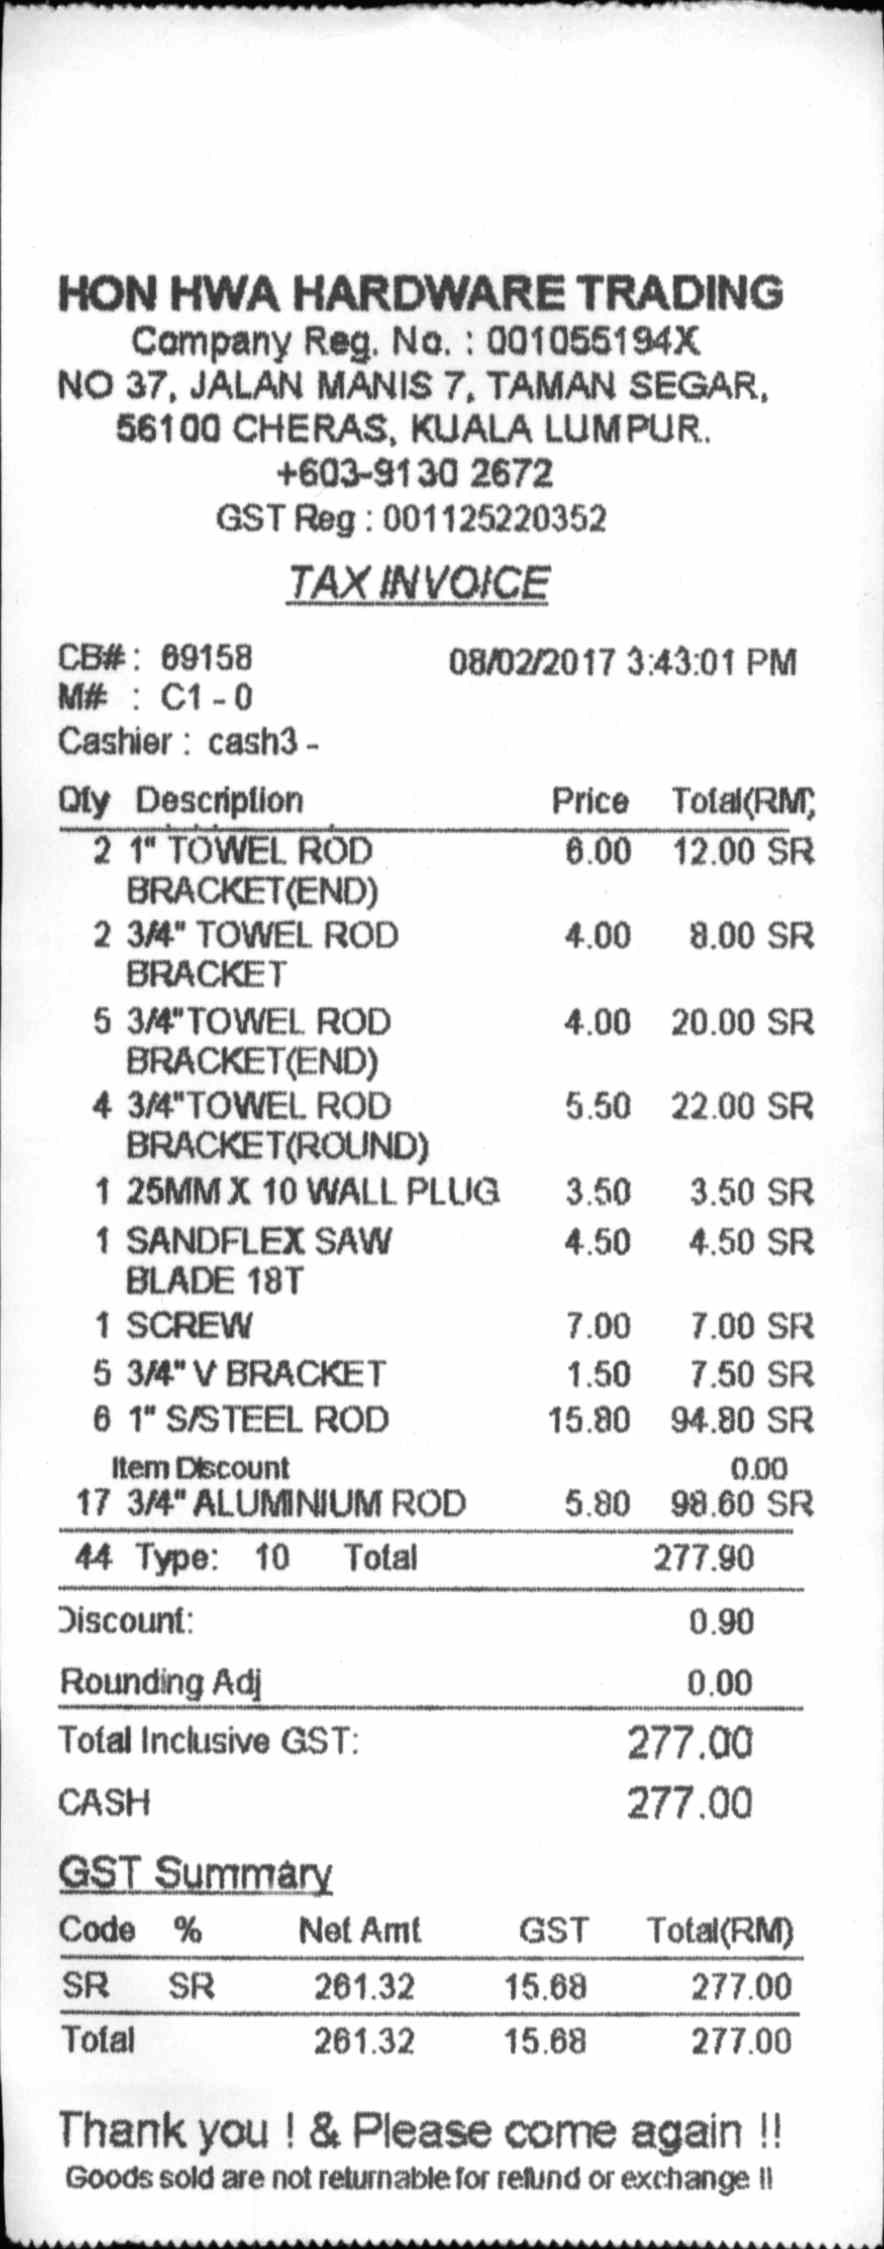
HON HWA HARDWARE TRADING
COMPANY REG. NO. : 001055194X
NO 37, JALAN MANIS 7, TAMAN SEGAR,
56100 CHERAS, KUALA LUMPUR.
+603-9130 2672
GST REG : 001125220352
TAX INVOICE
CB#: 69158
08/02/2017 3:43:01 PM
M# : C1 - 0
CASHIER : CASH3 -
QTY
DESCRIPTION
PRICE
TOTAL(RM)
2 1" TOWEL ROD
6.00
12.00 SR
BRACKET(END)
2 3/4" TOWEL ROD
4.00
8.00 SR
BRACKET
5 3/4" TOWEL ROD
4.00
20.00 SR
BRACKET(END)
4 3/4"TOWEL ROD
5.50
22.00 SR
BRACKET(ROUND)
1 25MM X 10 WALL PLUG
3.50
3.50 SR
1 SANDFLEX SAW
4.50
4.50 SR
BLADE 18T
1 SCREW
7.00
7.00 SR
5 3/4" V BRACKET
1.50
7.50 SR
6 1" S/STEEL ROD
15.80
94.80 SR
ITEM DISCOUNT
0.00
17 3/4" ALUMINIUM ROD
5.80
98.60 SR
44
TYPE:
10
TOTAL
277.90
DISCOUNT:
0.90
ROUNDING ADJ
0.00
TOTAL INCLUSIVE GST:
277.00
CASH
277.00
GST SUMMARY
CODE
%
NET AMT
GST
TOTAL(RM)
SR
SR
261.32
15.68
277.00
TOTAL
261.32
15.68
277.00
THANK YOU ! & PLEASE COME AGAIN !!
GOODS SOLD ARE NOT RETURNABLE FOR REFUND OR EXCHANGE !!